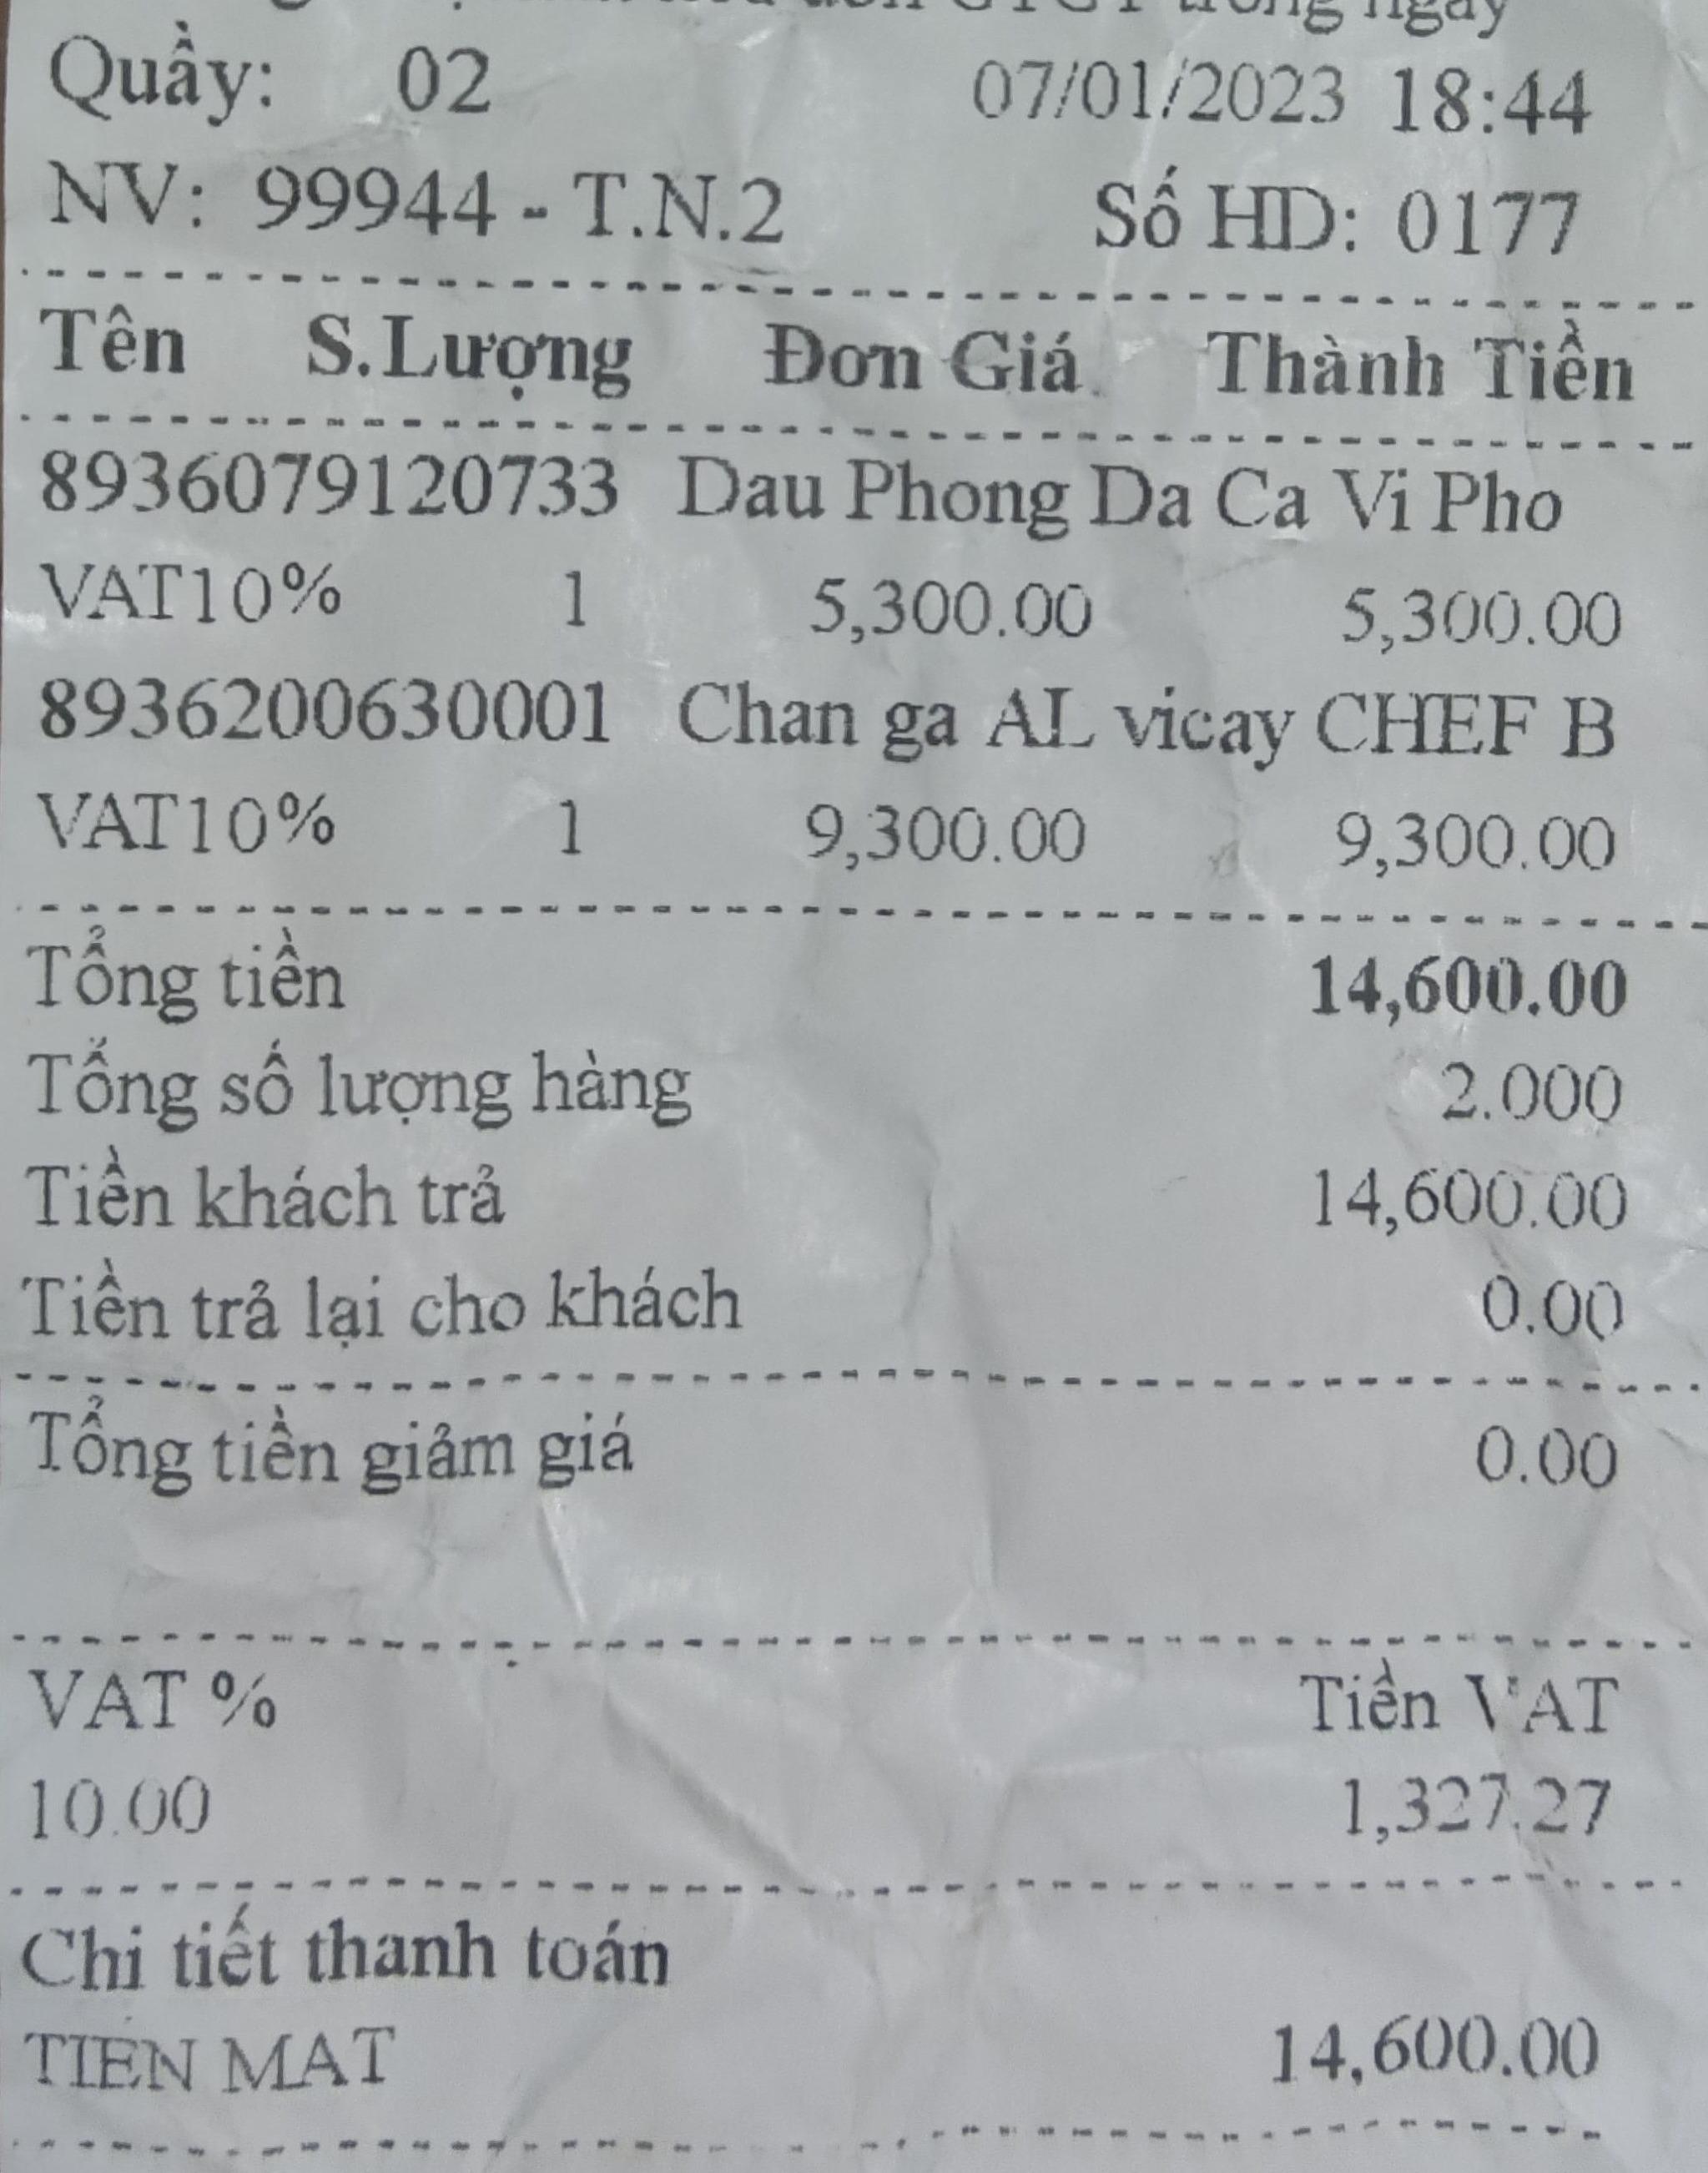
Quầy: 02 07/01/2023 18:44
NV: 99944 - T.N.2 Số HD: 0177

<table>
<tr>
<th>Tên</th>
<th>S.Lượng</th>
<th>Đơn Giá</th>
<th>Thành Tiền</th>
</tr>
<tr>
<td>8936079120733 Dau Phong Da Ca Vi Pho</td>
<td>1</td>
<td>5,300.00</td>
<td>5,300.00</td>
</tr>
<tr>
<td>VAT10%</td>
<td></td>
<td></td>
<td></td>
</tr>
<tr>
<td>8936200630001 Chan ga AL vicay CHEF B</td>
<td>1</td>
<td>9,300.00</td>
<td>9,300.00</td>
</tr>
<tr>
<td>VAT10%</td>
<td></td>
<td></td>
<td></td>
</tr>
</table>

Tổng tiền 14,600.00
Tổng số lượng hàng 2.000
Tiền khách trả 14,600.00
Tiền trả lại cho khách 0.00
Tổng tiền giảm giá 0.00

VAT % Tiền VAT
10.00 1,327.27

Chi tiết thanh toán
TIEN MAT 14,600.00